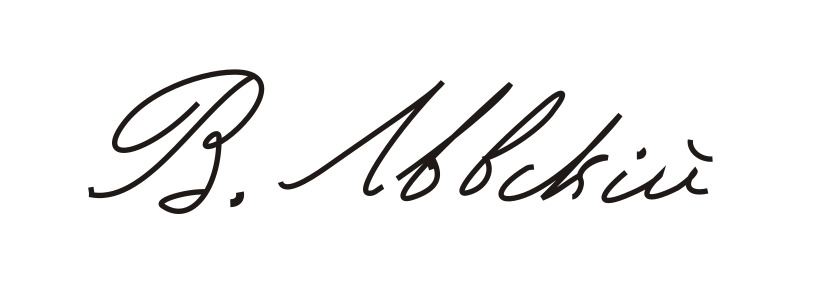
Signature of: vasil levski